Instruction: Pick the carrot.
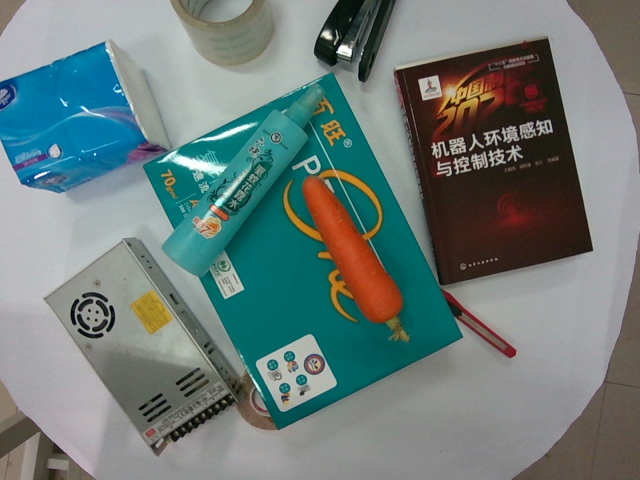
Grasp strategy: vertical